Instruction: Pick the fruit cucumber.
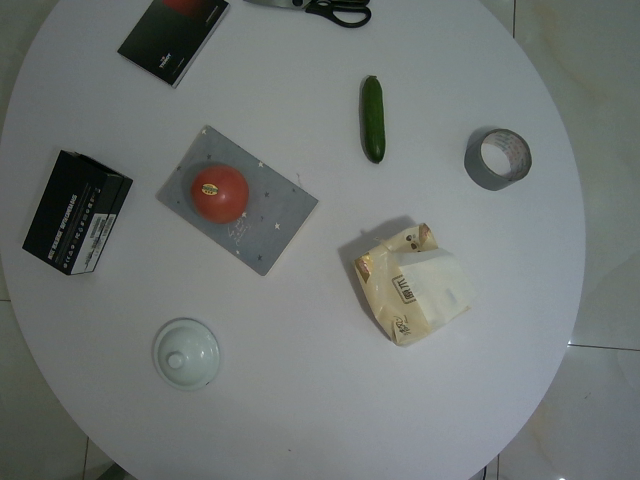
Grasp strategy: vertical